Question: How is the history relevant to the case?
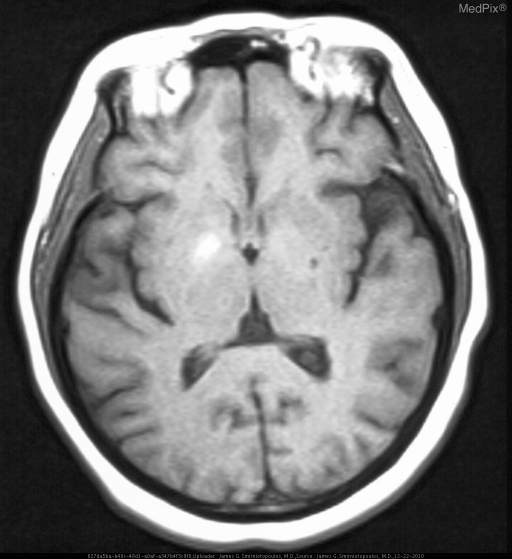
Answer: The patient's history of This previously healthy 50 y.o. woman presents with the acute onset of left sided hemichorea. is key in understanding the case.